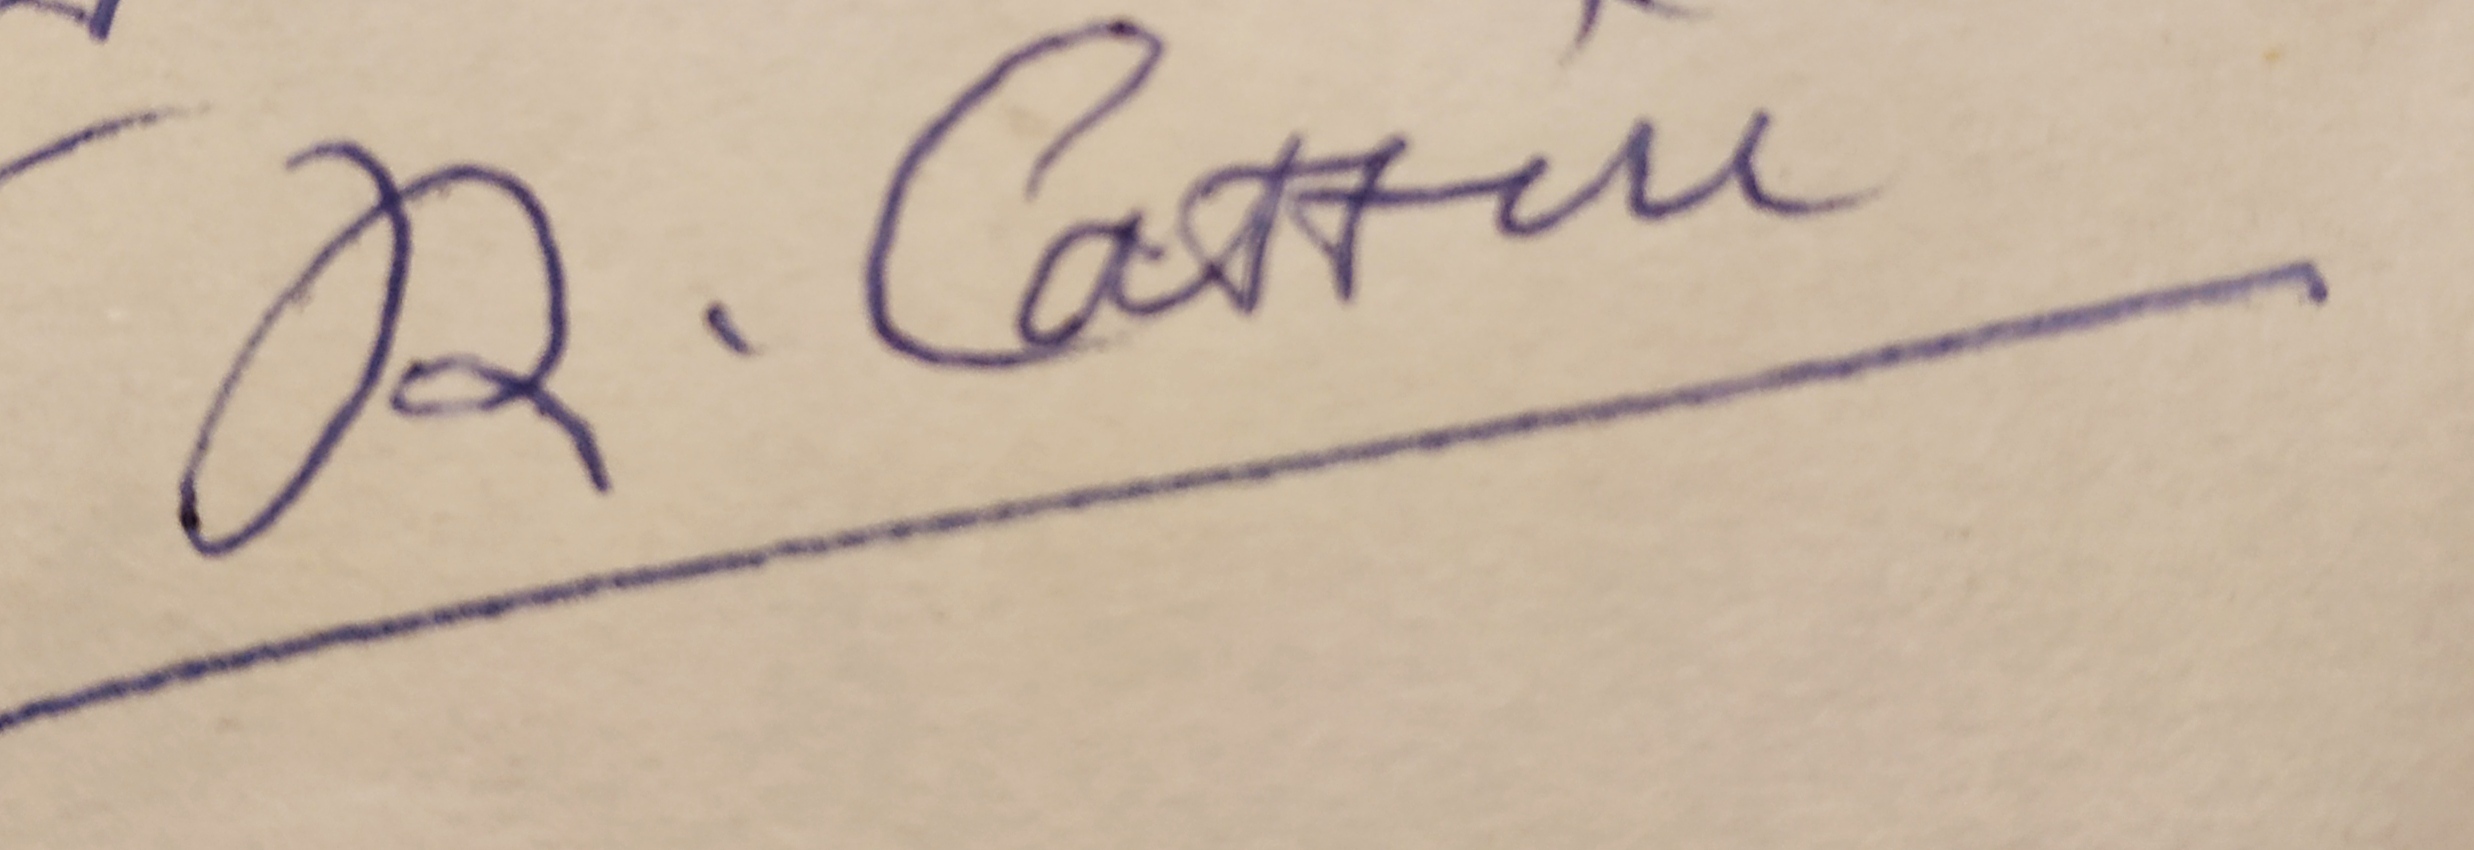
Signature of: rené cassin